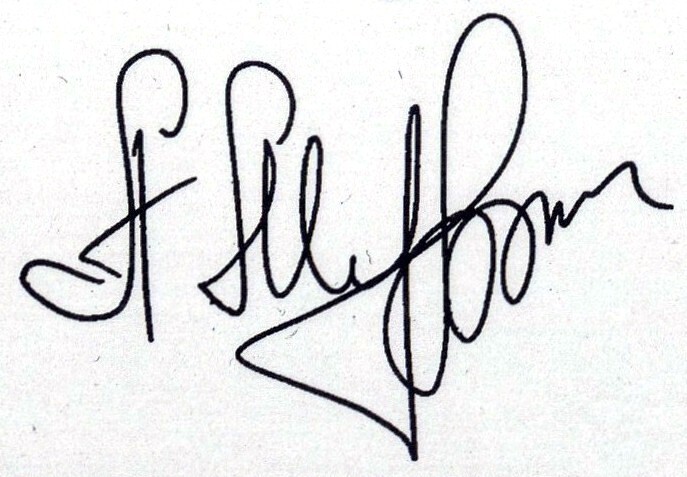
Signature of: alexander malinin